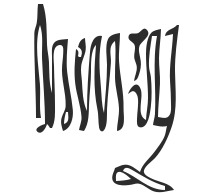
Signature of: henri ii of navarre